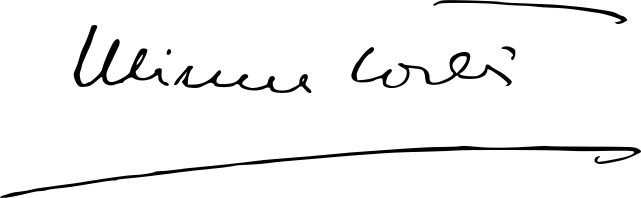
Signature of: ulisses cruz de aguiar cortês